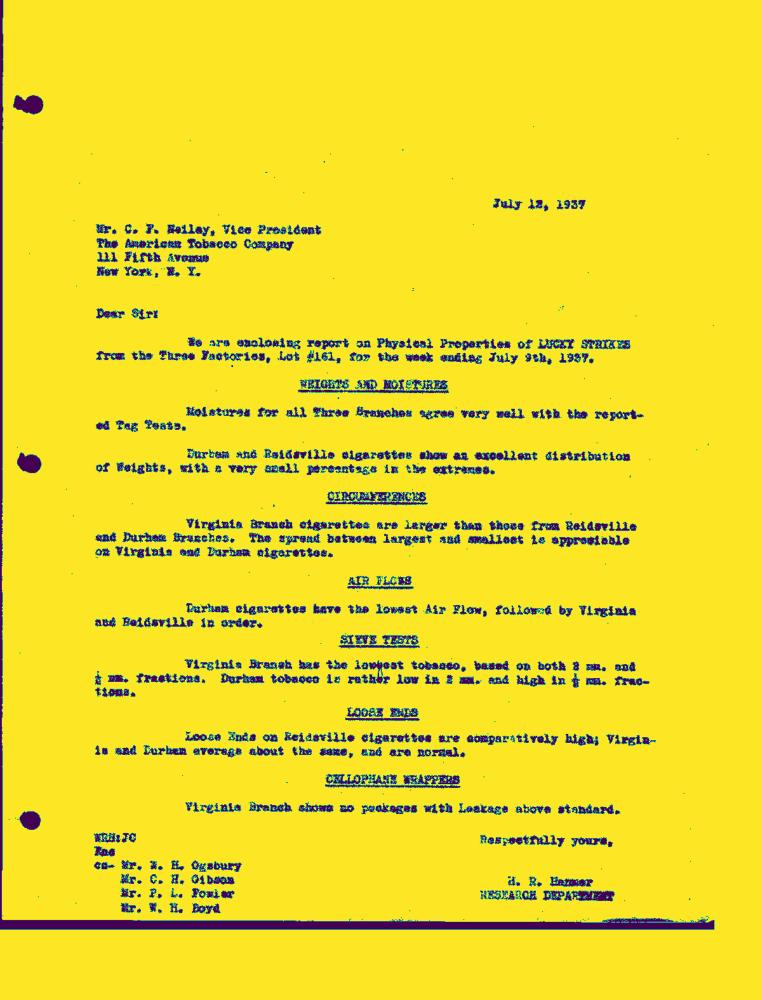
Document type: Letter-Doc